Question: Explain the disease:
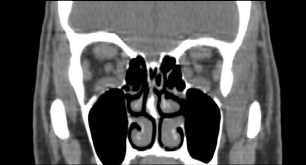
Answer: The disease is discussed as: Clinical: Proptosis secondary to swelling of extraocular muscles. A mild form is seen in young females and is associated with thyrotoxicosis.  A severe form is seen in middle-aged women and men with Graves disease, demonstrating severe proptosis and ophthalmoplegia.

Pathology:
Infiltration of muscles by lymphocytes, plasma cells, mast cells; deposition of mucopolysaccharides.

Imaging:
http://www.smw.ch/docs/PdfContent/smw-12741.pdf
CT and MR: Classically shows enlargement of extraocular muscles with sparing of tendinous attachments to the globe.  Classic patterns include involvement of the inferior rectus and medial rectus muscles, followed by the lateral and superior rectus.

http://bjr.birjournals.org/content/72/860/757.full.pdf

In 80% of patients, there is bilateral muscle involvement.  In 10%, involvement of one isolated muscle is seen.  There may be increased amount of retroglobar fat.  Enhanced images will show moderate to marked enhancement of muscle bodies.